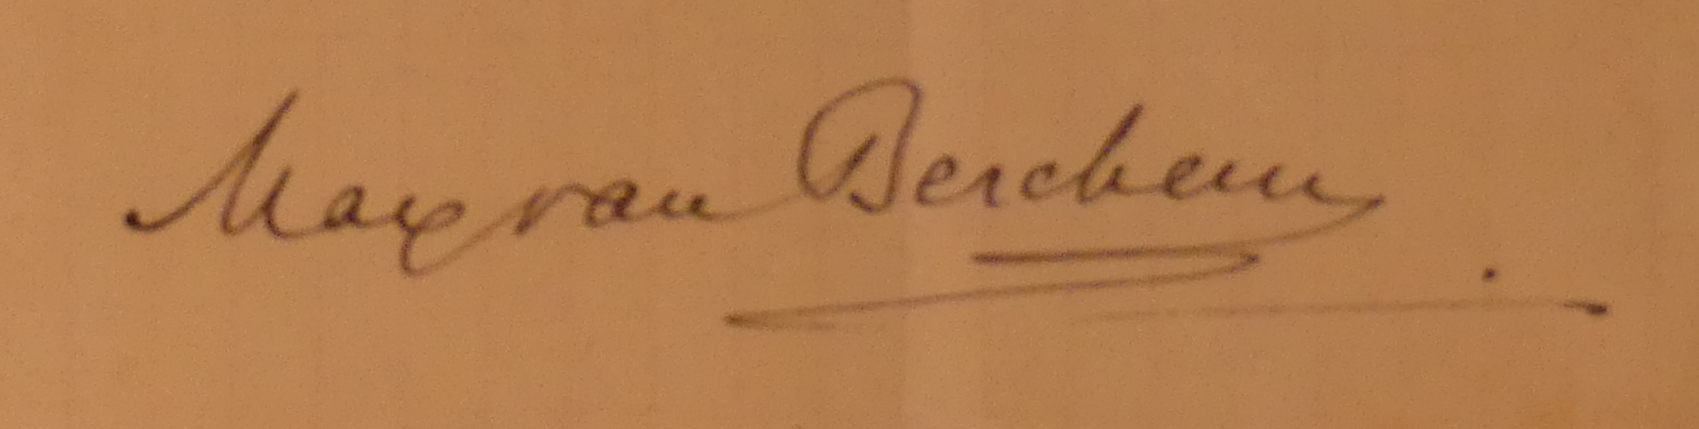
Signature of: max van berchem